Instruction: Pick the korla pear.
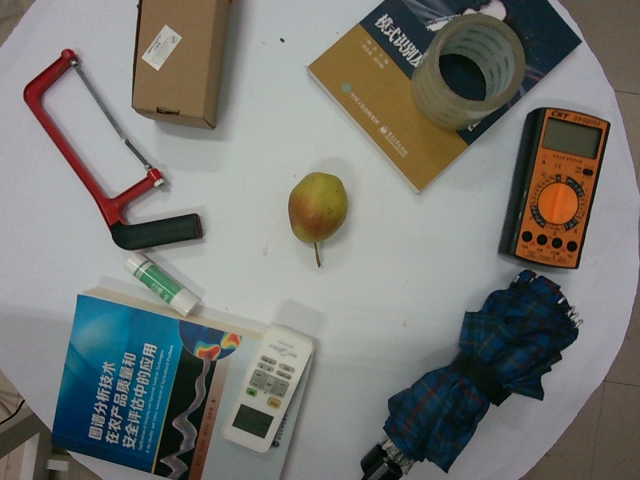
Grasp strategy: vertical